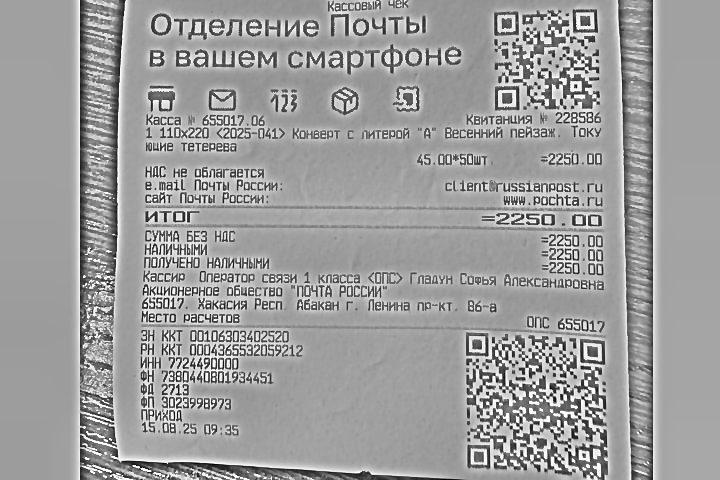
Продавец: Акционерное общество "ПОЧТА РОССИИ"
ИНН: 7724490000
Дата: 15.08.25
Товары: 1 110х220 <2025-041> Конверт с литерой "А" Весенний пейзаж. Току кишев тетерева
Количество: 50.000
Цена: 45.00
Сумма: 2250.00
Итого: 2250.00